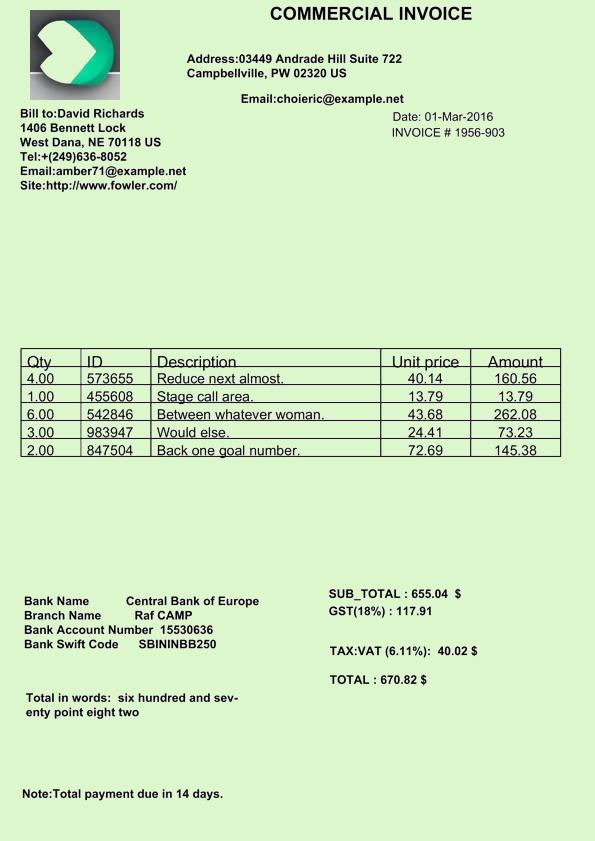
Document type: Invoice